Extract the amount written in words, the amount in digits, the name of the payee, the date on the cheque, and the bank's name from the image.
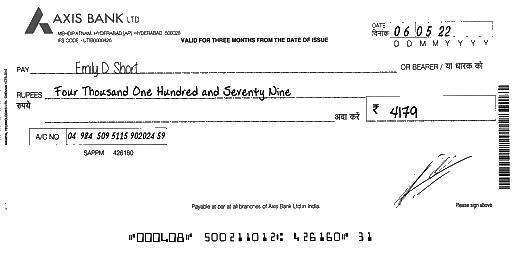
amt_in_words: Four Thousand One Hundred and Seventy Nine
amt_in_figures: 4179
payee_name: Emily D. Short
bank_name: AXIS BANK
cheque_date: 06/05/22